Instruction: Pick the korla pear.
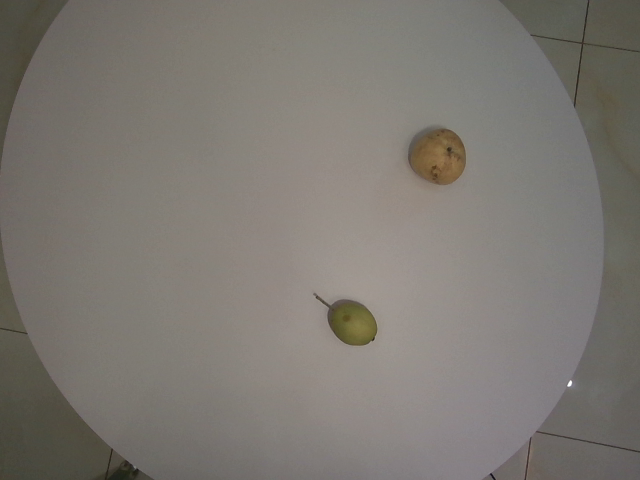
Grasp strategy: vertical